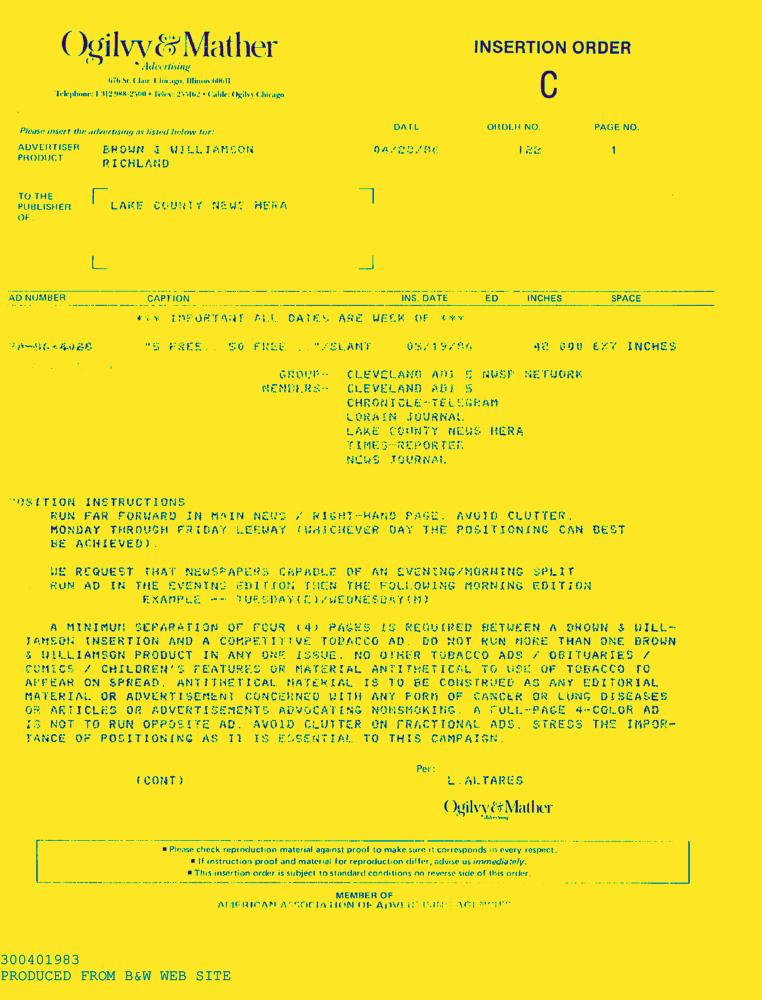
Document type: AD